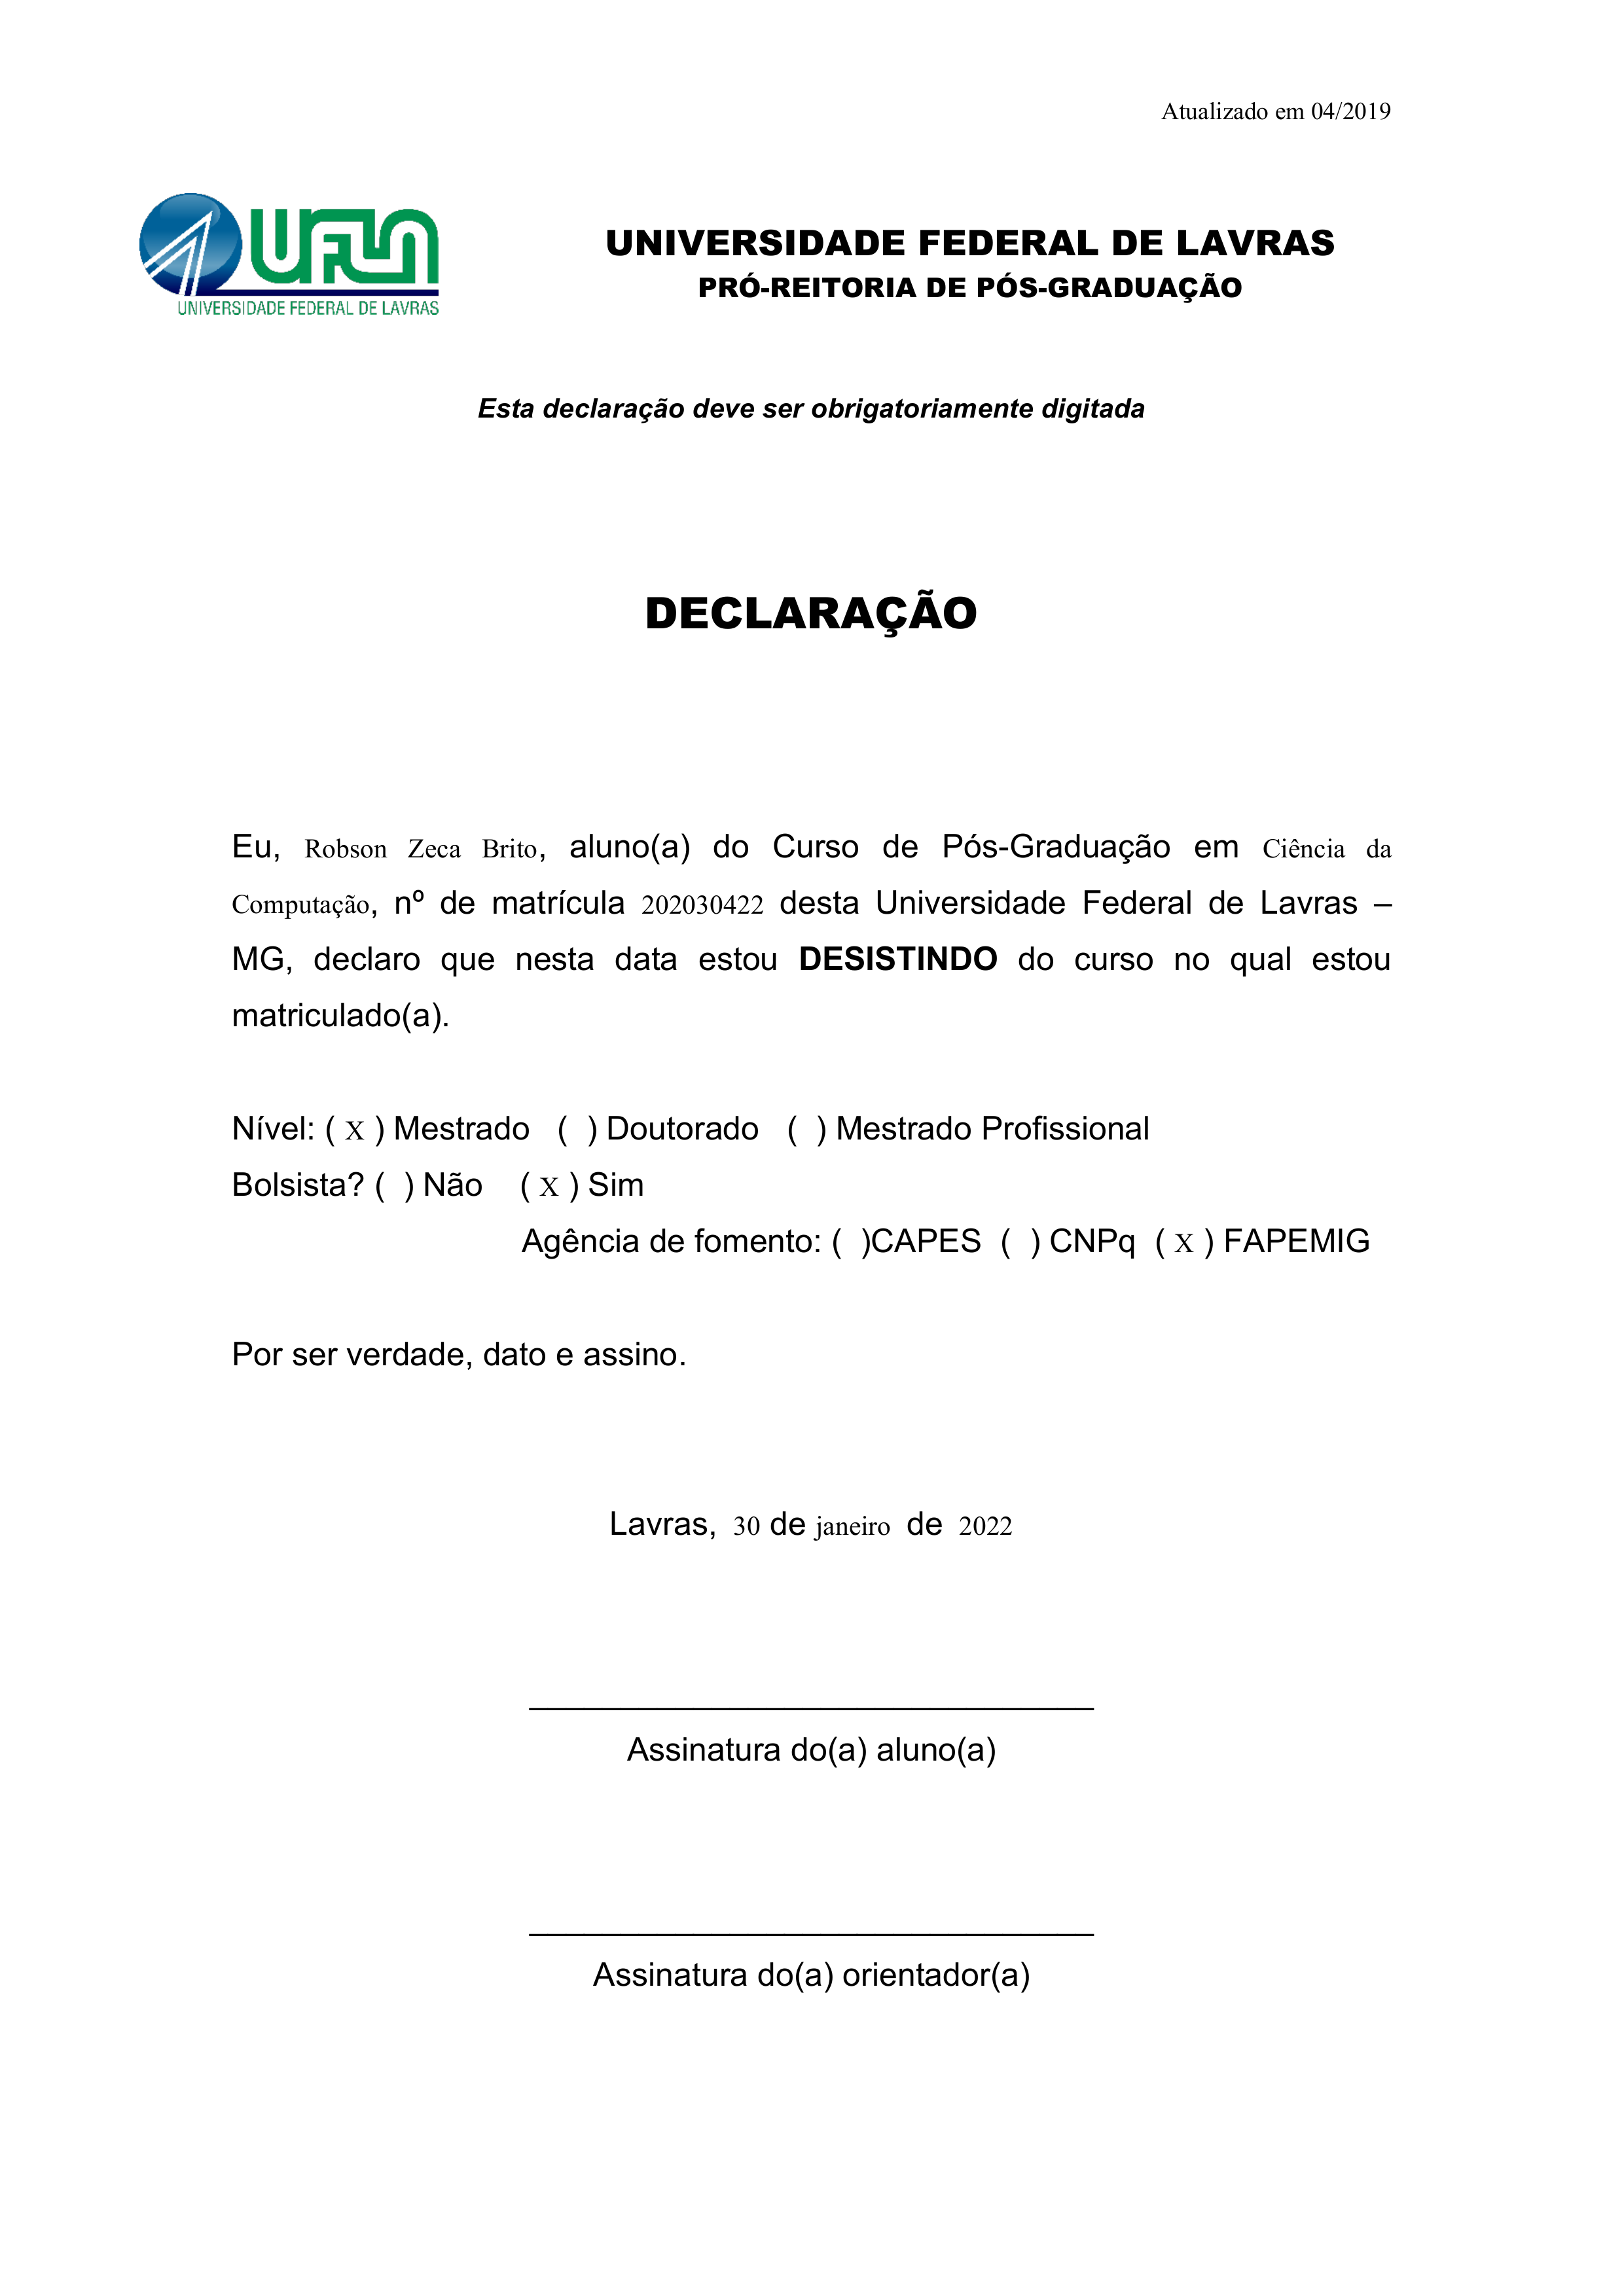
Atualizado em 04/2019
UFLA
UNIVERSIDADE FEDERAL DE LAVRAS
PRÓ-REITORIA DE PÓS-GRADUAÇÃO
UNIVERSIDADE FEDERAL DE LAVRAS
Esta declaração deve ser obrigatoriamente digitada
DECLARAÇÃO
aluno(a) do Curso de Pós-Graduação em
Ciência da Computação,
Eu,
Robson Zeca Brito,
nº de matrícula
202030422
desta Universidade Federal de Lavras — MG, declaro que nesta data estou DESISTINDO do curso no qual estou matriculado(a).
Nível:
() Doutorado
() Mestrado Profissional
Mestrado
(X)
Bolsista?
() Não
Sim
(X)
Agência de fomento:
() CAPES
() CNPq
FAPEMIG
(X)
Por ser verdade, dato e assino.
Lavras, 30 de janeiro de 2022
Assinatura do(a) aluno(a)
Assinatura do(a) orientador(a)